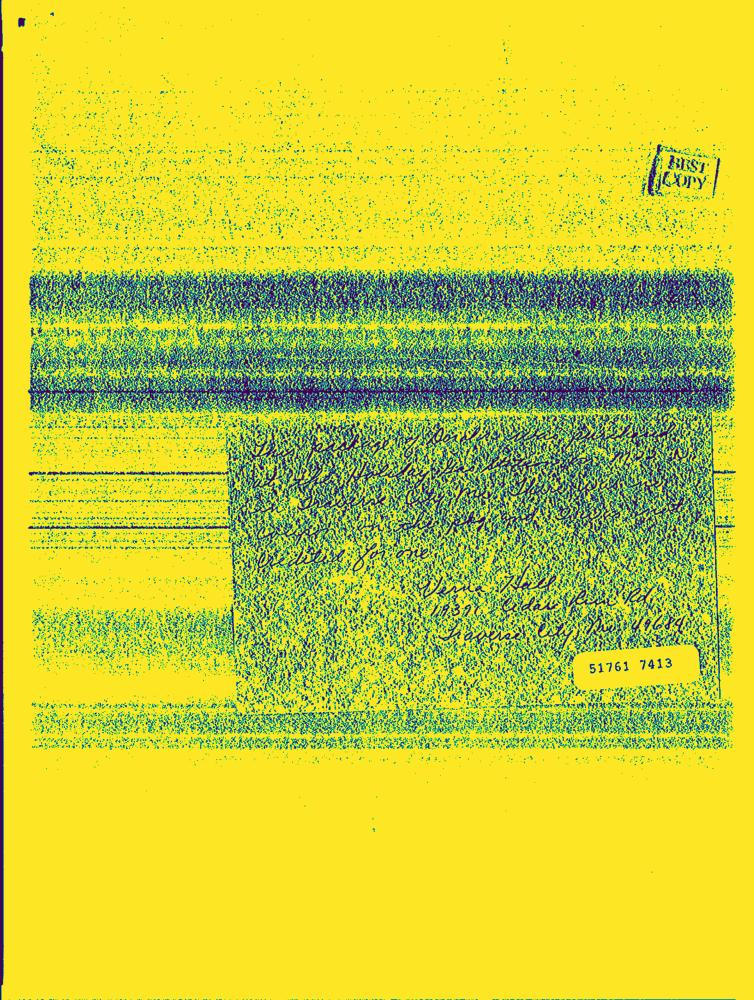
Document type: Hand-Written